Question: What are the imaging findings?
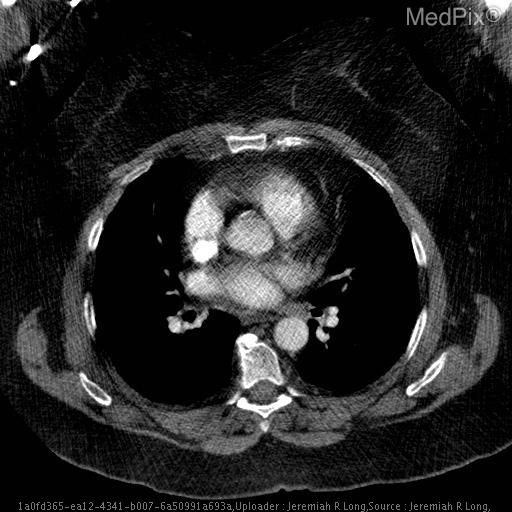
Answer: The imaging shows Axial CT images with intravenous contrast material demonstrate mild smooth thickening of the interatrial septum with diffuse fat attenuation. No pulmonary embolims was present.  Note the large amount of subcutaneous fat circumferentially compatible with a large body mass index. Axial CT images with intravenous contrast material demonstrate mild smooth thickening of the interatrial septum with diffuse fat attenuation. No pulmonary embolims was present.  Note the large amount of subcutaneous fat circumferentially compatible with a large body mass index..